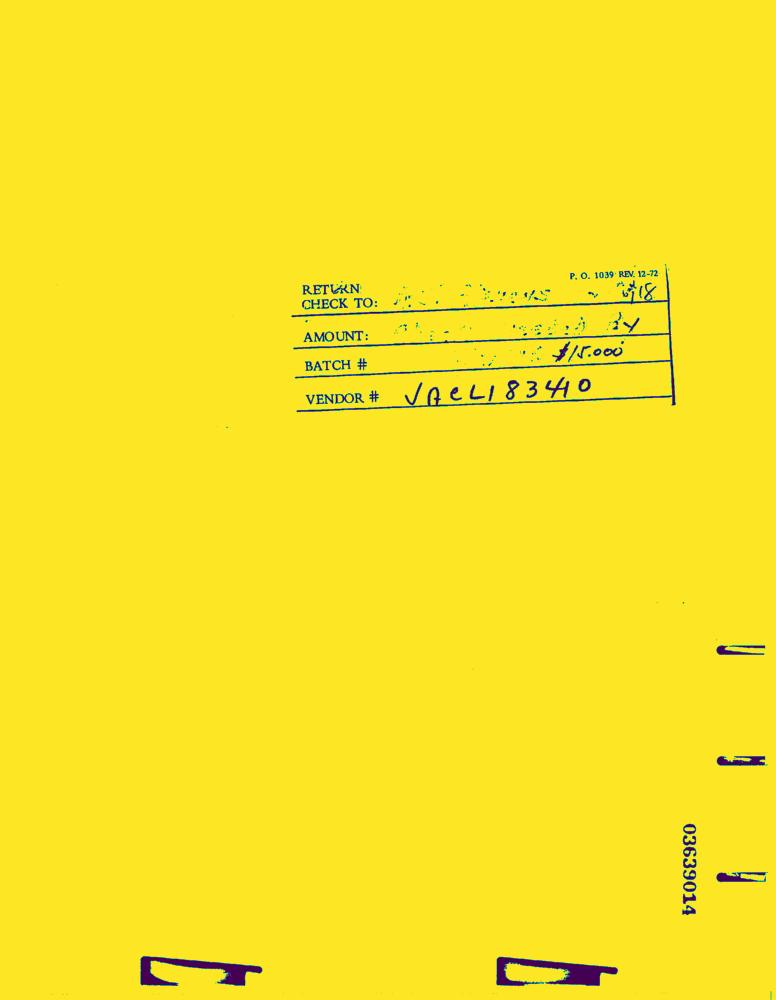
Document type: Invoice-Doc